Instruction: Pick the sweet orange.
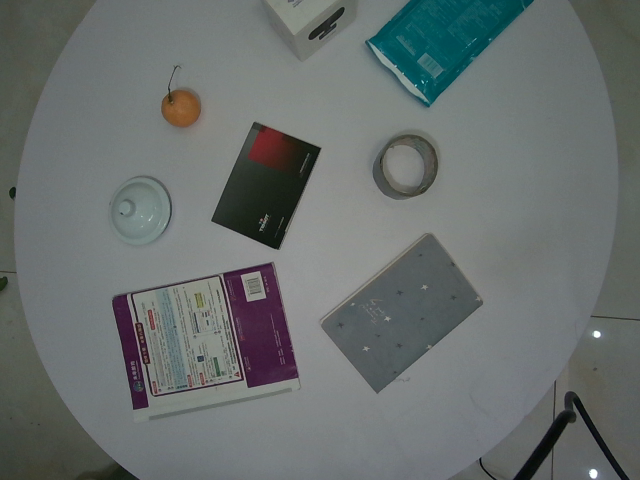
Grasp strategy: vertical